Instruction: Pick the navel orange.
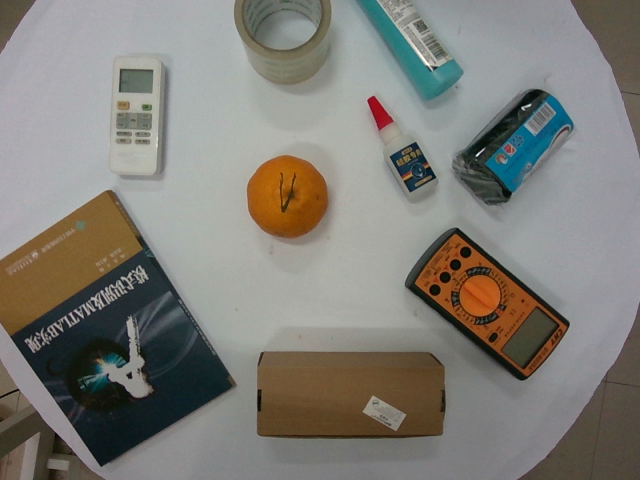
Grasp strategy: vertical